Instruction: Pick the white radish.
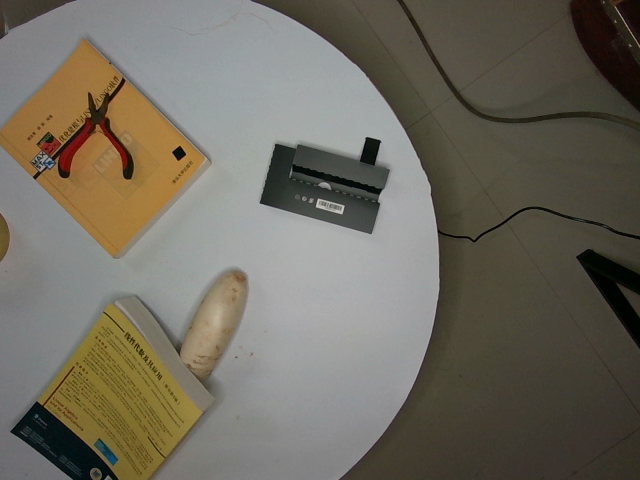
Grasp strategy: vertical